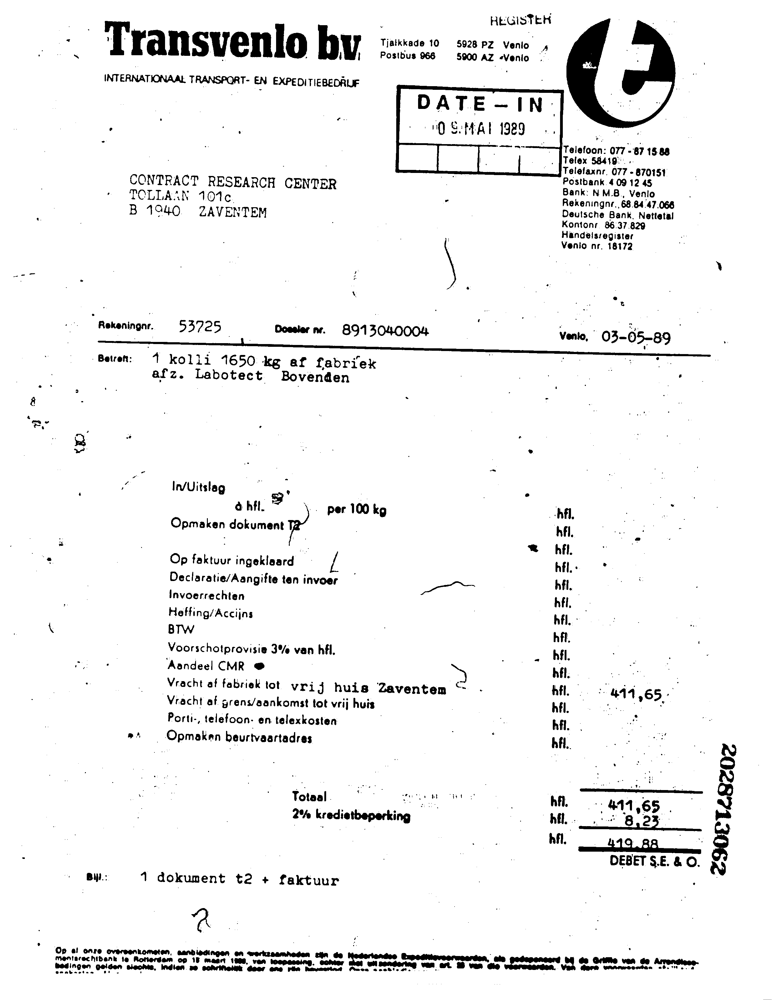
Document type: Invoice